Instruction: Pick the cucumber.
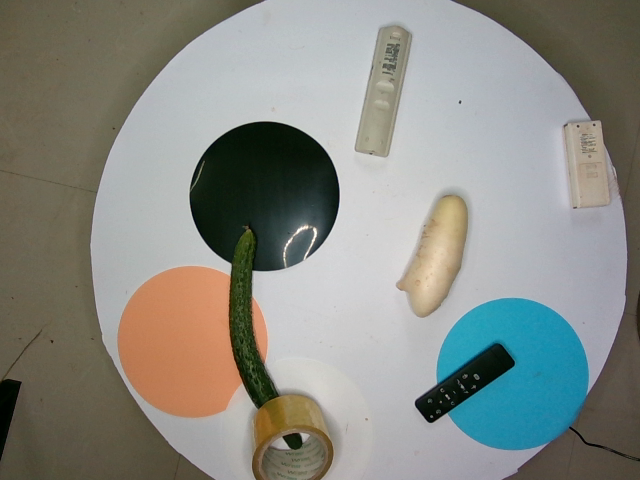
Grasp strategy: vertical